Question: What might the diagnosis be?
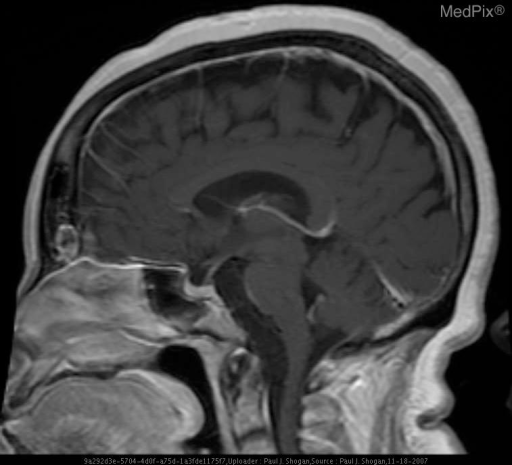
Answer: The possible diagnosis includes Epidermoid Tumor
Arachnoid Cyst.